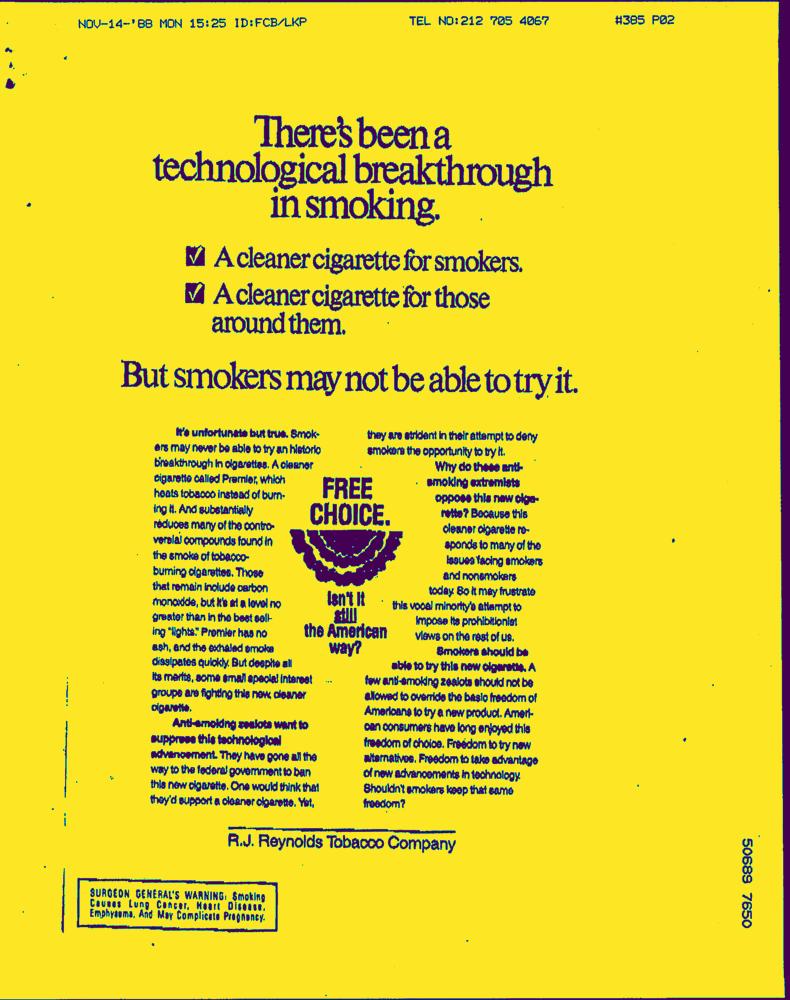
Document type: AD